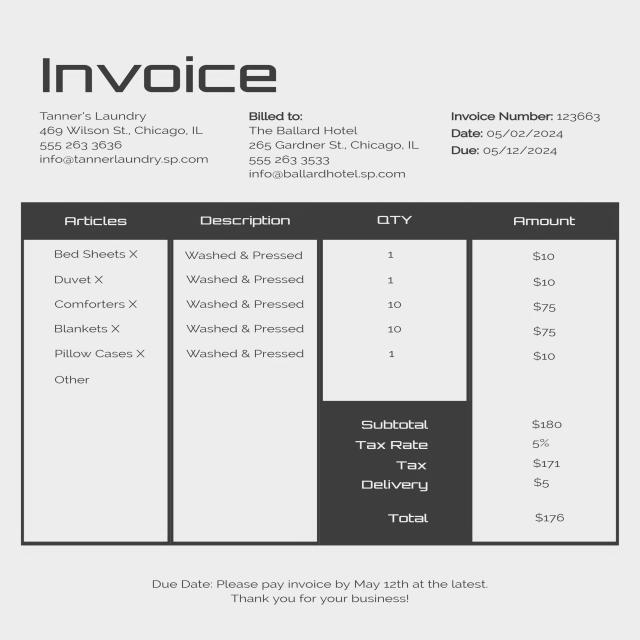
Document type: Invoice